Question: What is the potential diagnosis?
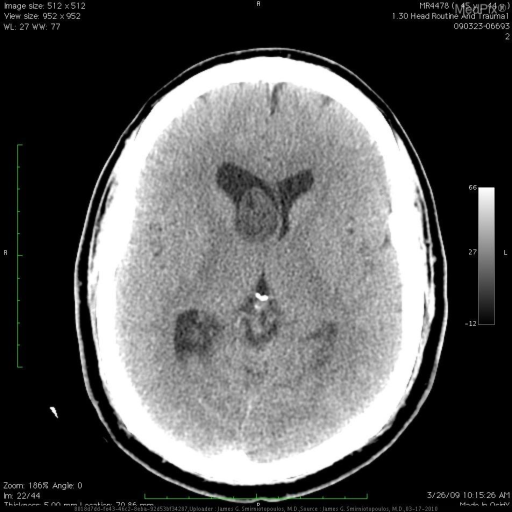
Answer: The possible diagnosis includes •  Ependymoma
•  Subpendymoma
•  Central Neurocytoma
•  Choroid plexus neoplasm
•  Choroid meningioma
•  Choroid metastasis.